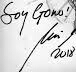
Signature of: mario castañeda